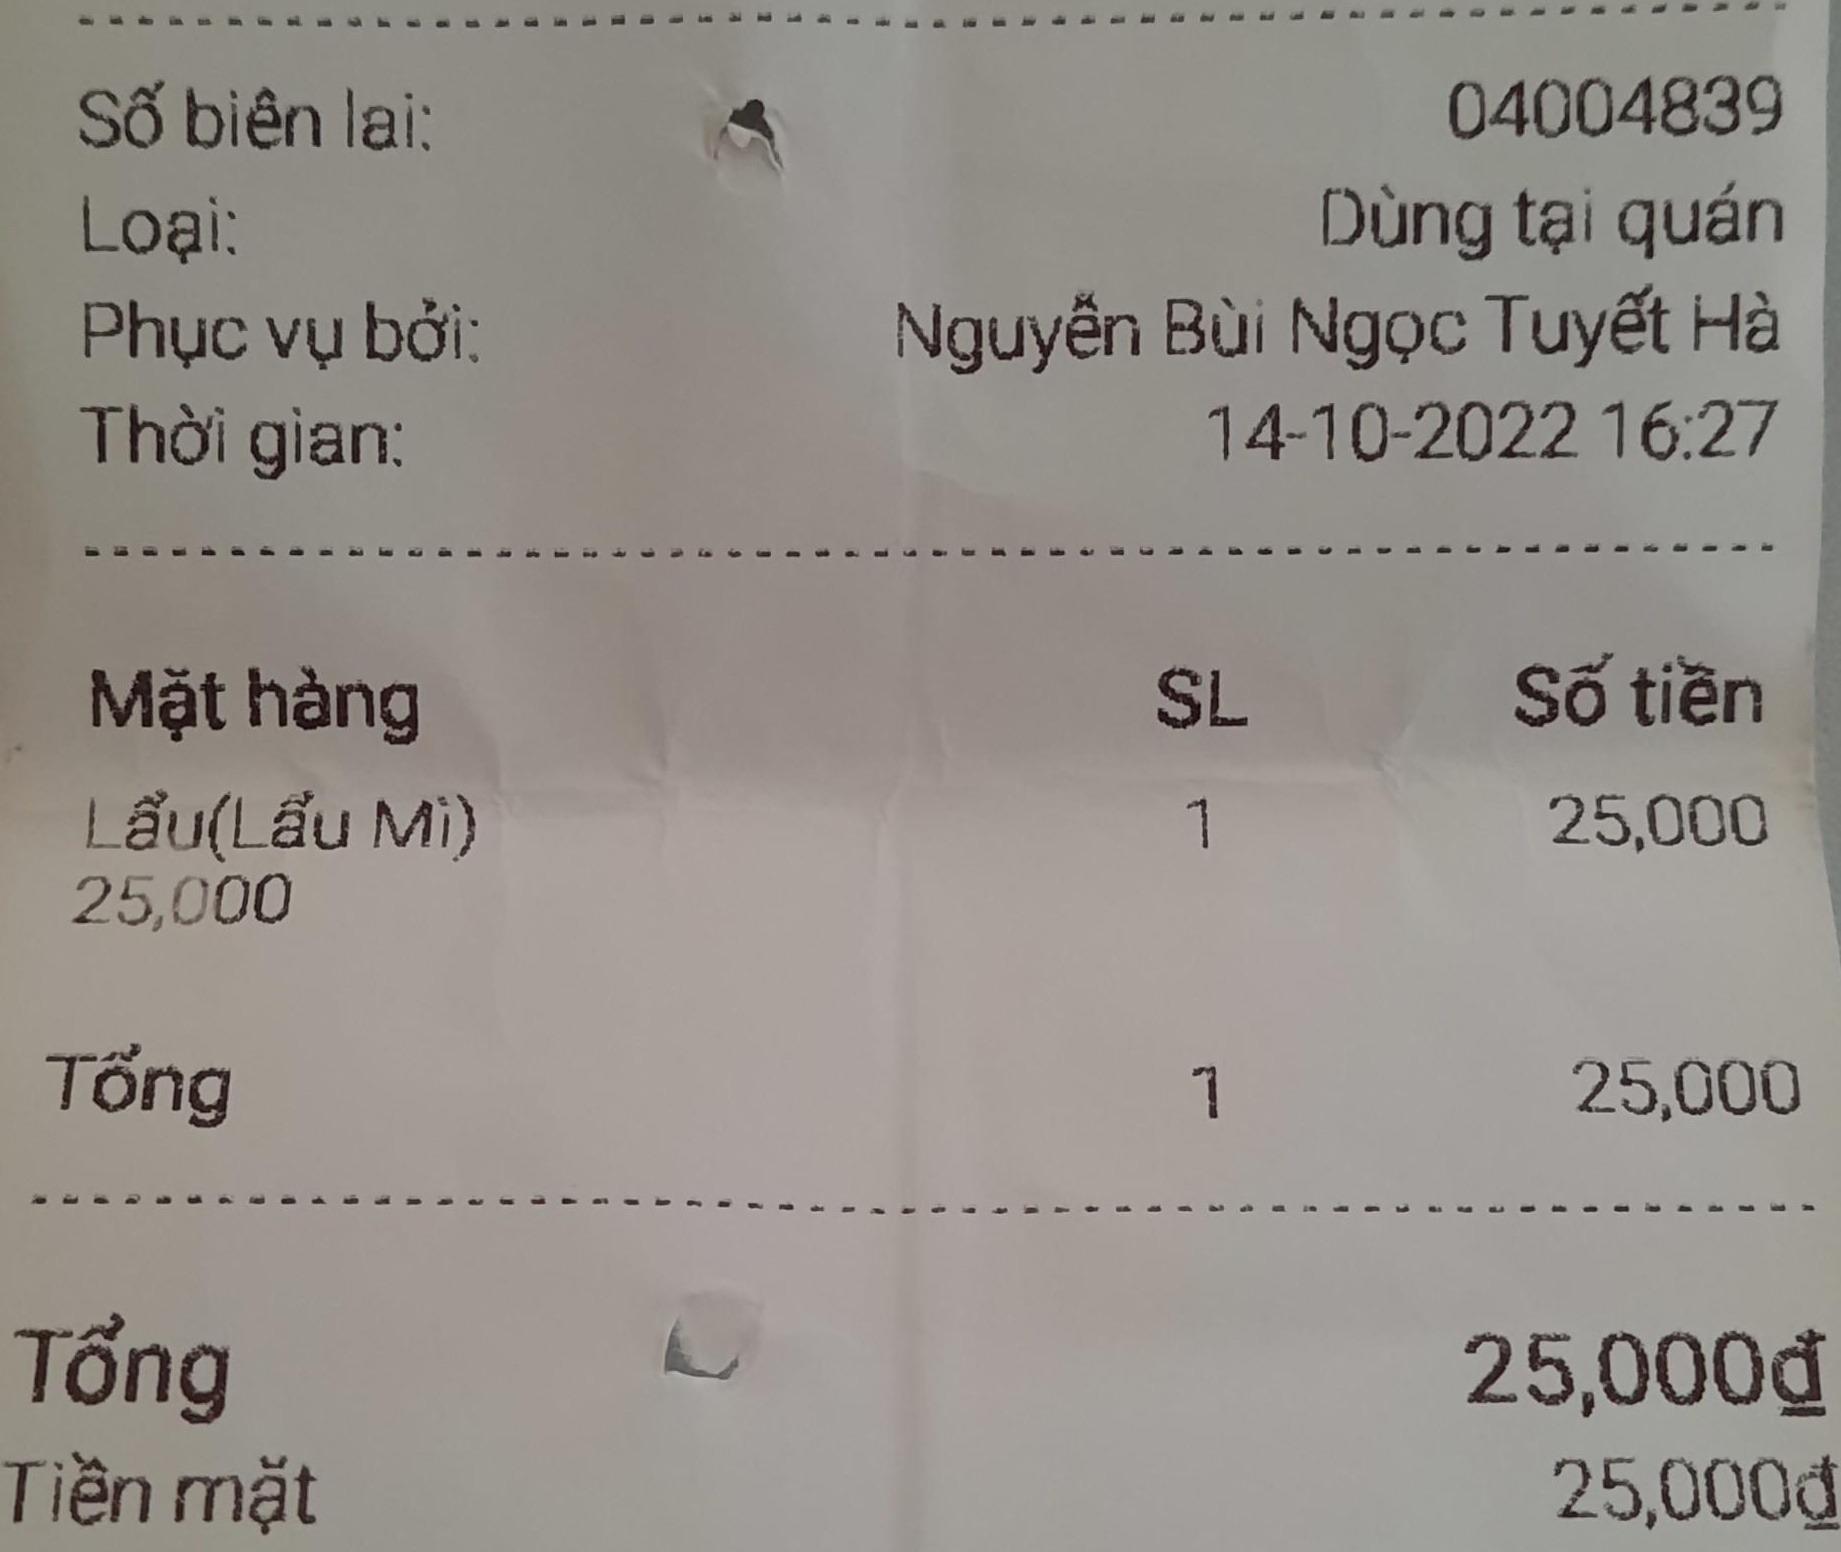
Số biên lai: 04004839
Loại: Dùng tại quán
Phục vụ bởi: Nguyễn Bùi Ngọc Tuyết Hà
Thời gian: 14-10-2022 16:27

<table>
<tr>
<th>Mặt hàng</th>
<th>SL</th>
<th>Số tiền</th>
</tr>
<tr>
<td>Lẩu(Lẩu Mì) 25,000</td>
<td>1</td>
<td>25,000</td>
</tr>
<tr>
<td>Tổng</td>
<td>1</td>
<td>25,000</td>
</tr>
</table>

Tổng 25,000đ
Tiền mặt 25,000đ